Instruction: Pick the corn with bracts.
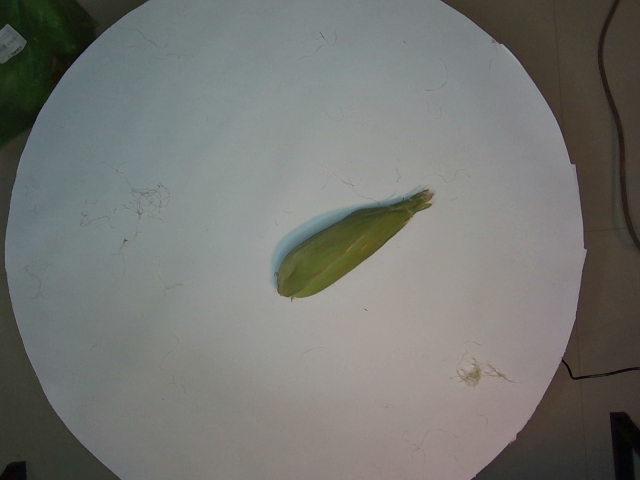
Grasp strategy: vertical